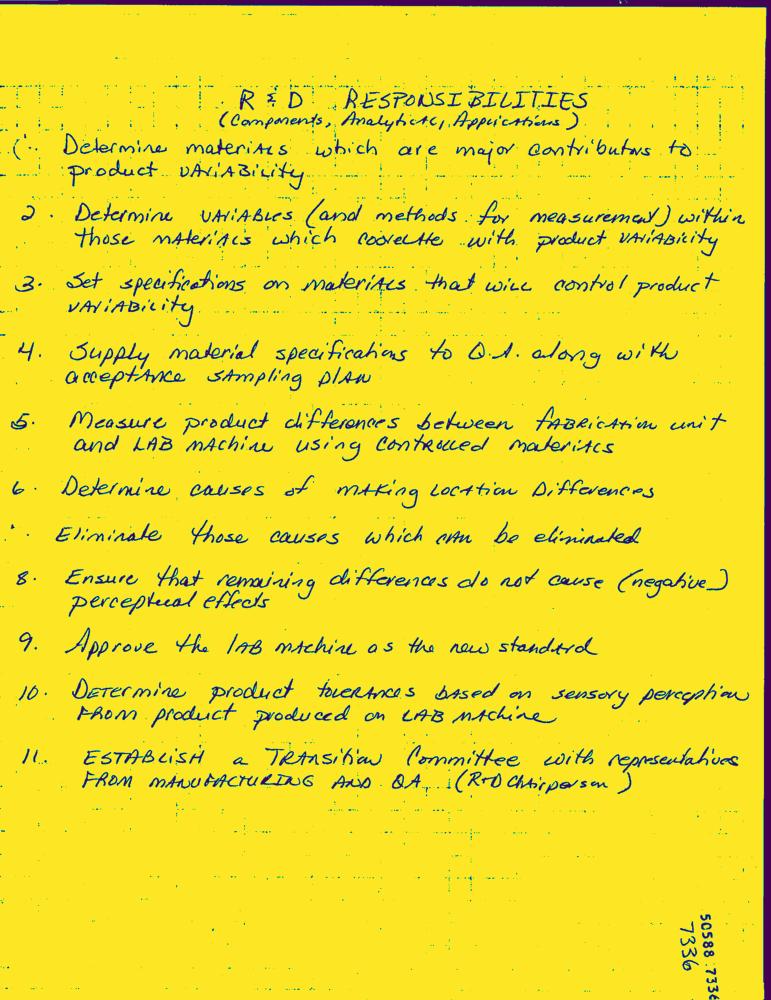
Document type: Hand-Written